Question: Which state is mentioned in the document?
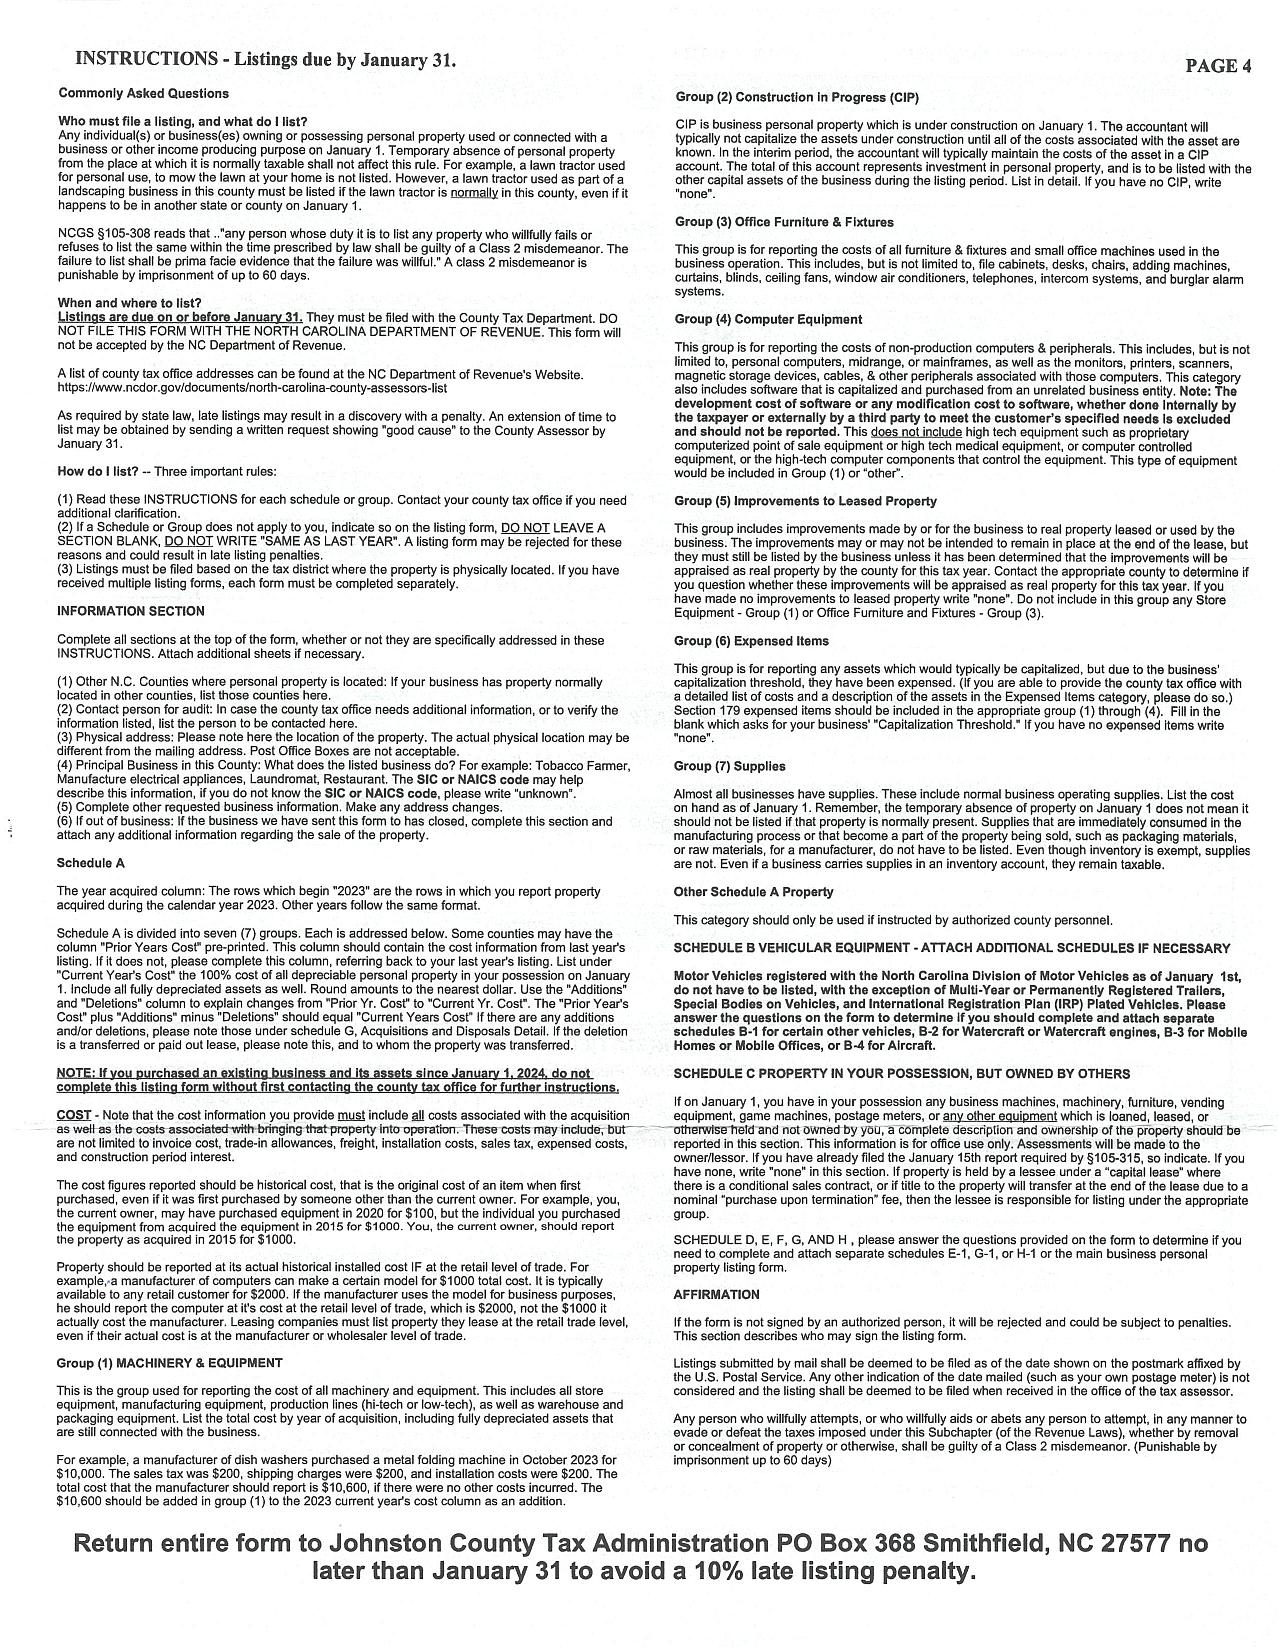
Answer: "North Carolina"